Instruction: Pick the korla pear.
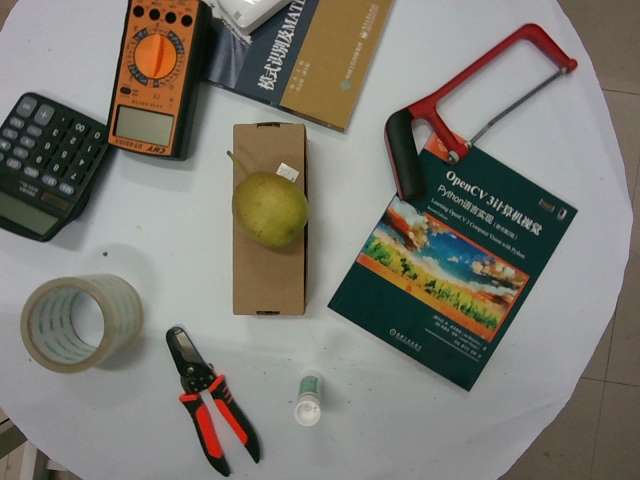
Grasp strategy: vertical